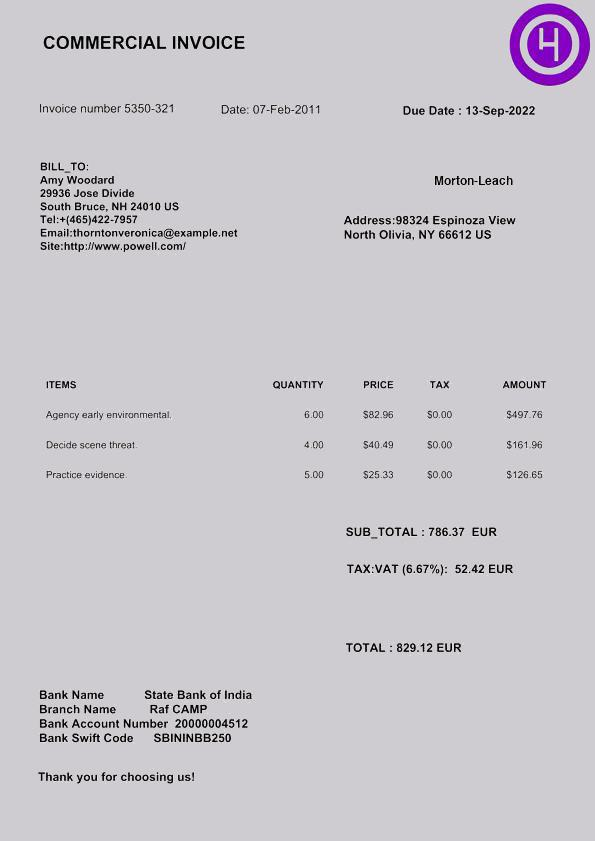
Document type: Invoice